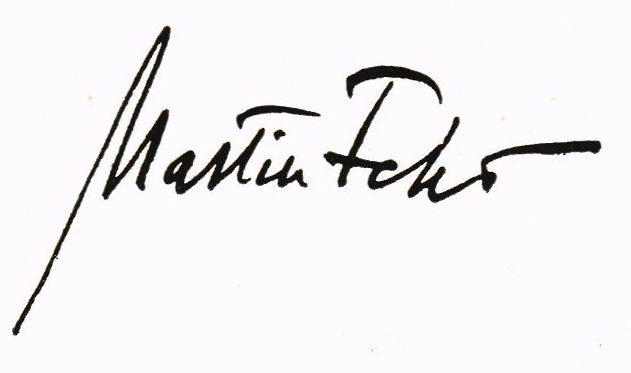
Signature of: martin fehr